Question: What is the assessed value of the property as noted in the document?
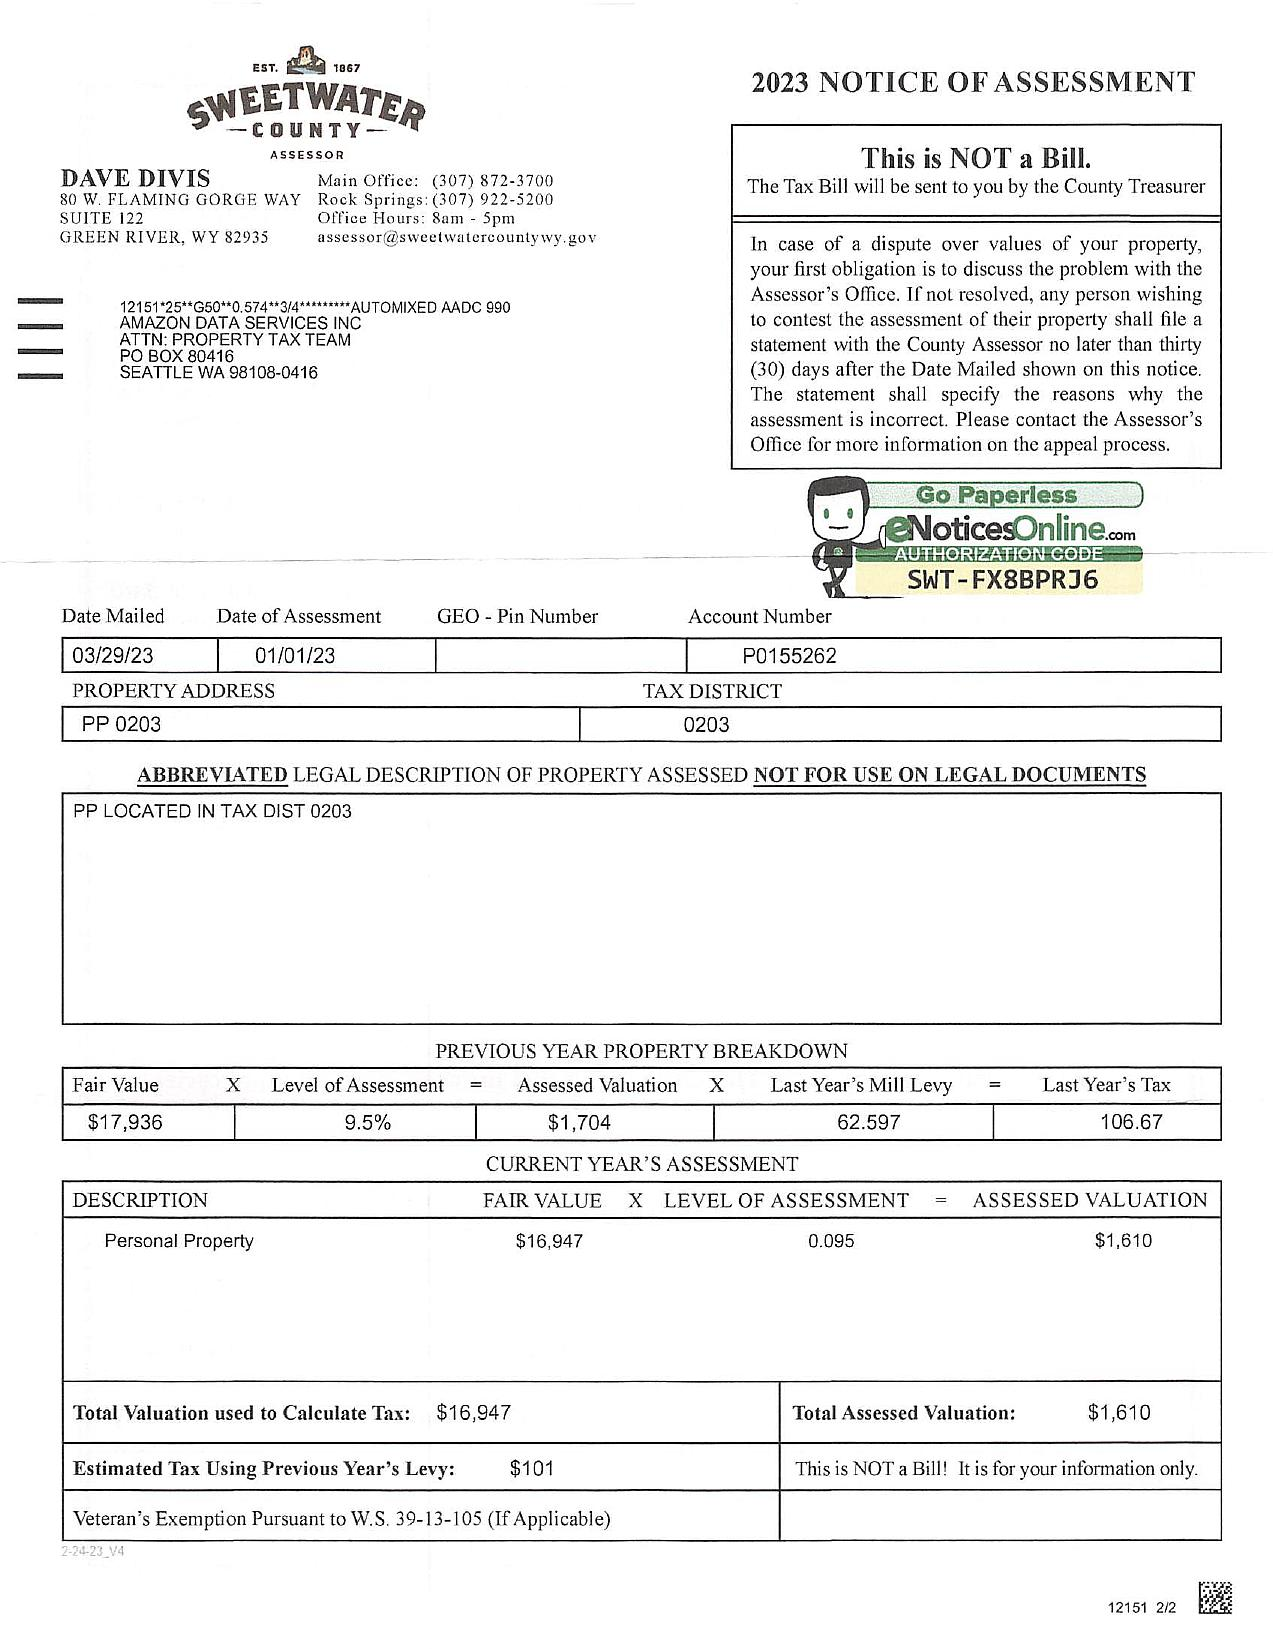
Answer: "$1,610 "